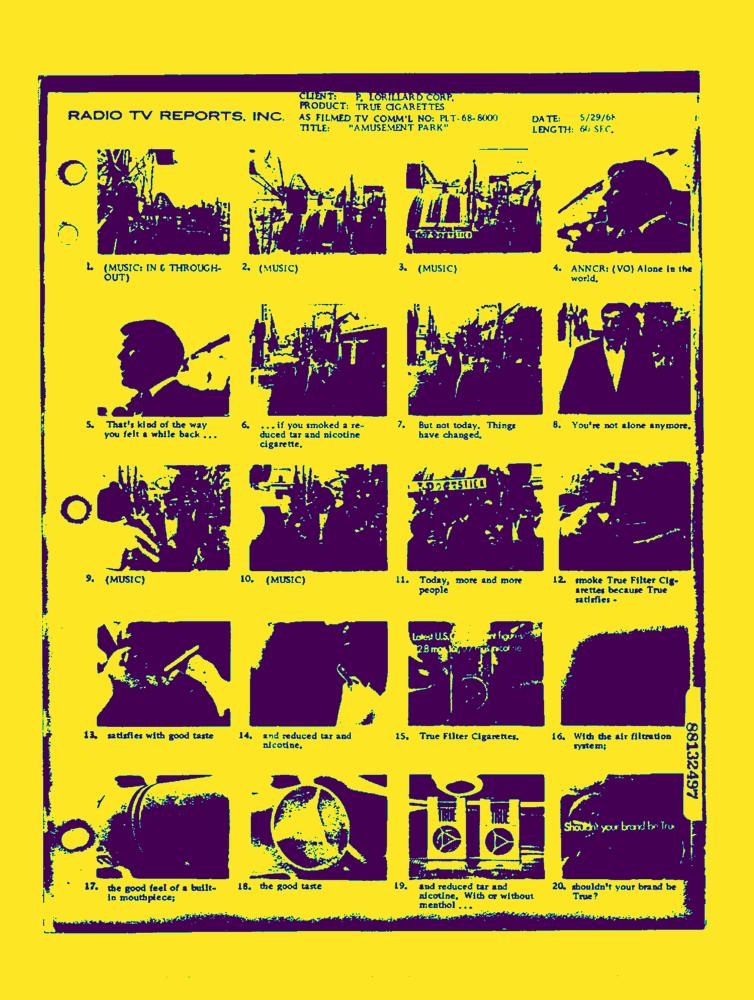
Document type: AD